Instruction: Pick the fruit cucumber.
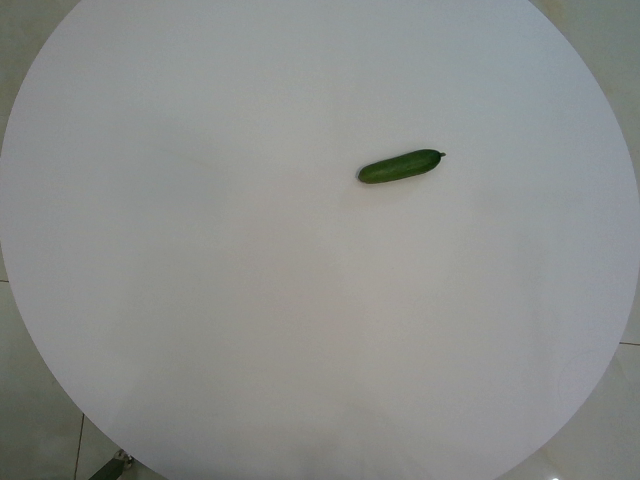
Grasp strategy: vertical